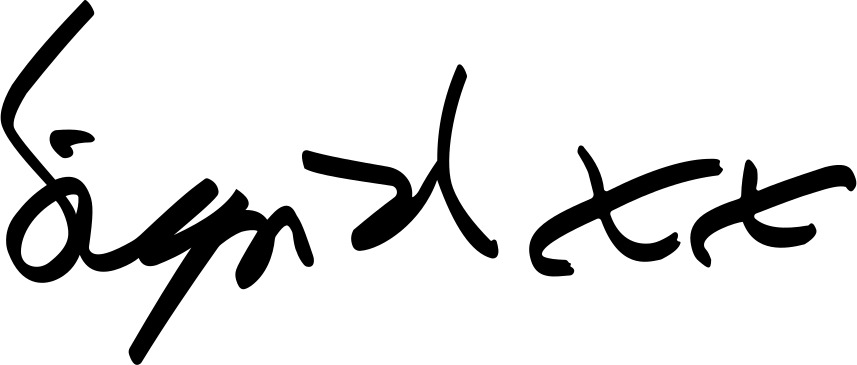
Signature of: sigrid